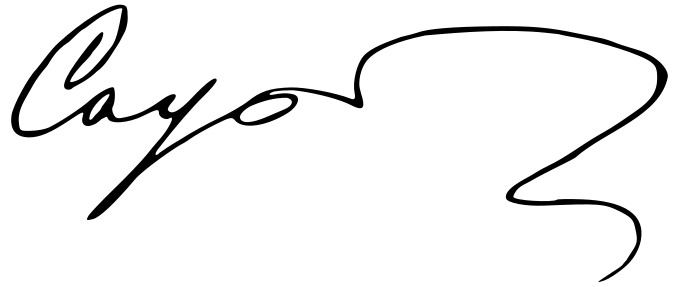
Signature of: sofia kovalevskaya